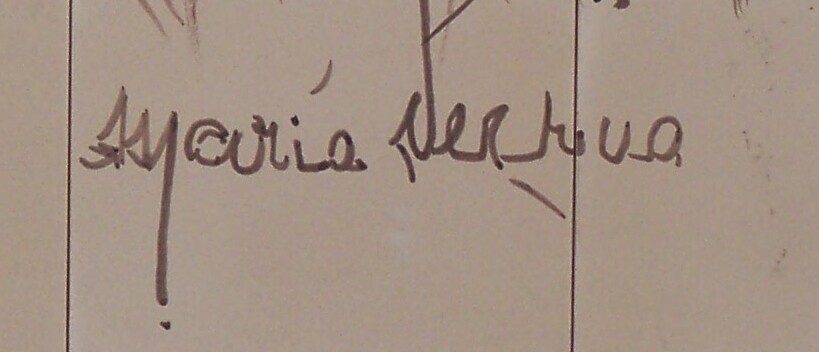
Signature of: maría victoria atencia